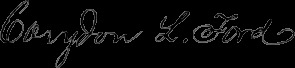
Signature of: corydon l ford